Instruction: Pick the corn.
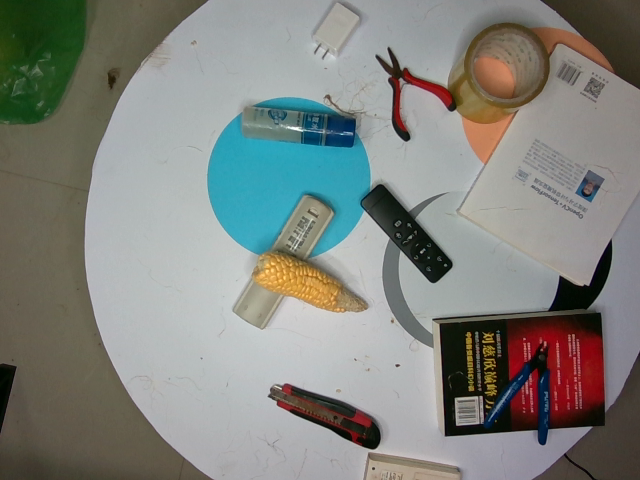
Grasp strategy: vertical